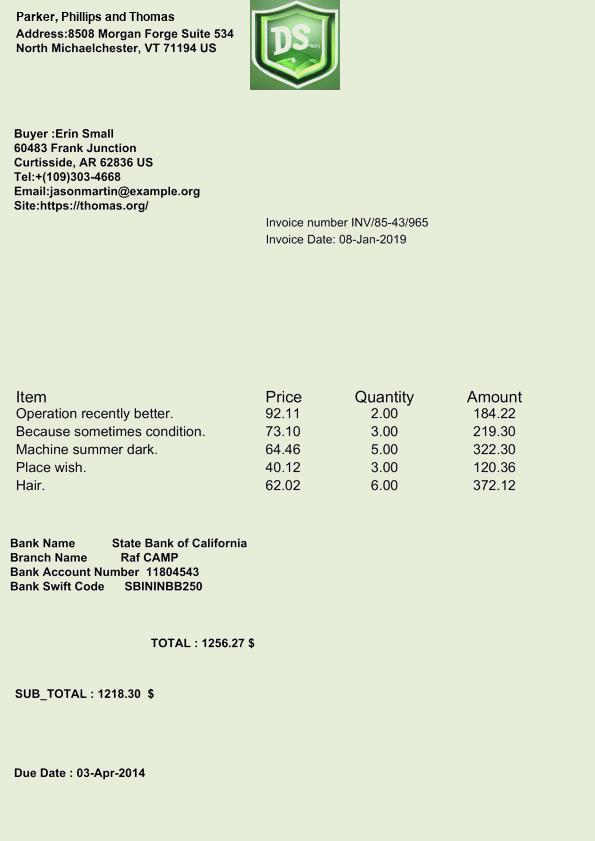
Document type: Invoice